Question: Which state is mentioned in the document?
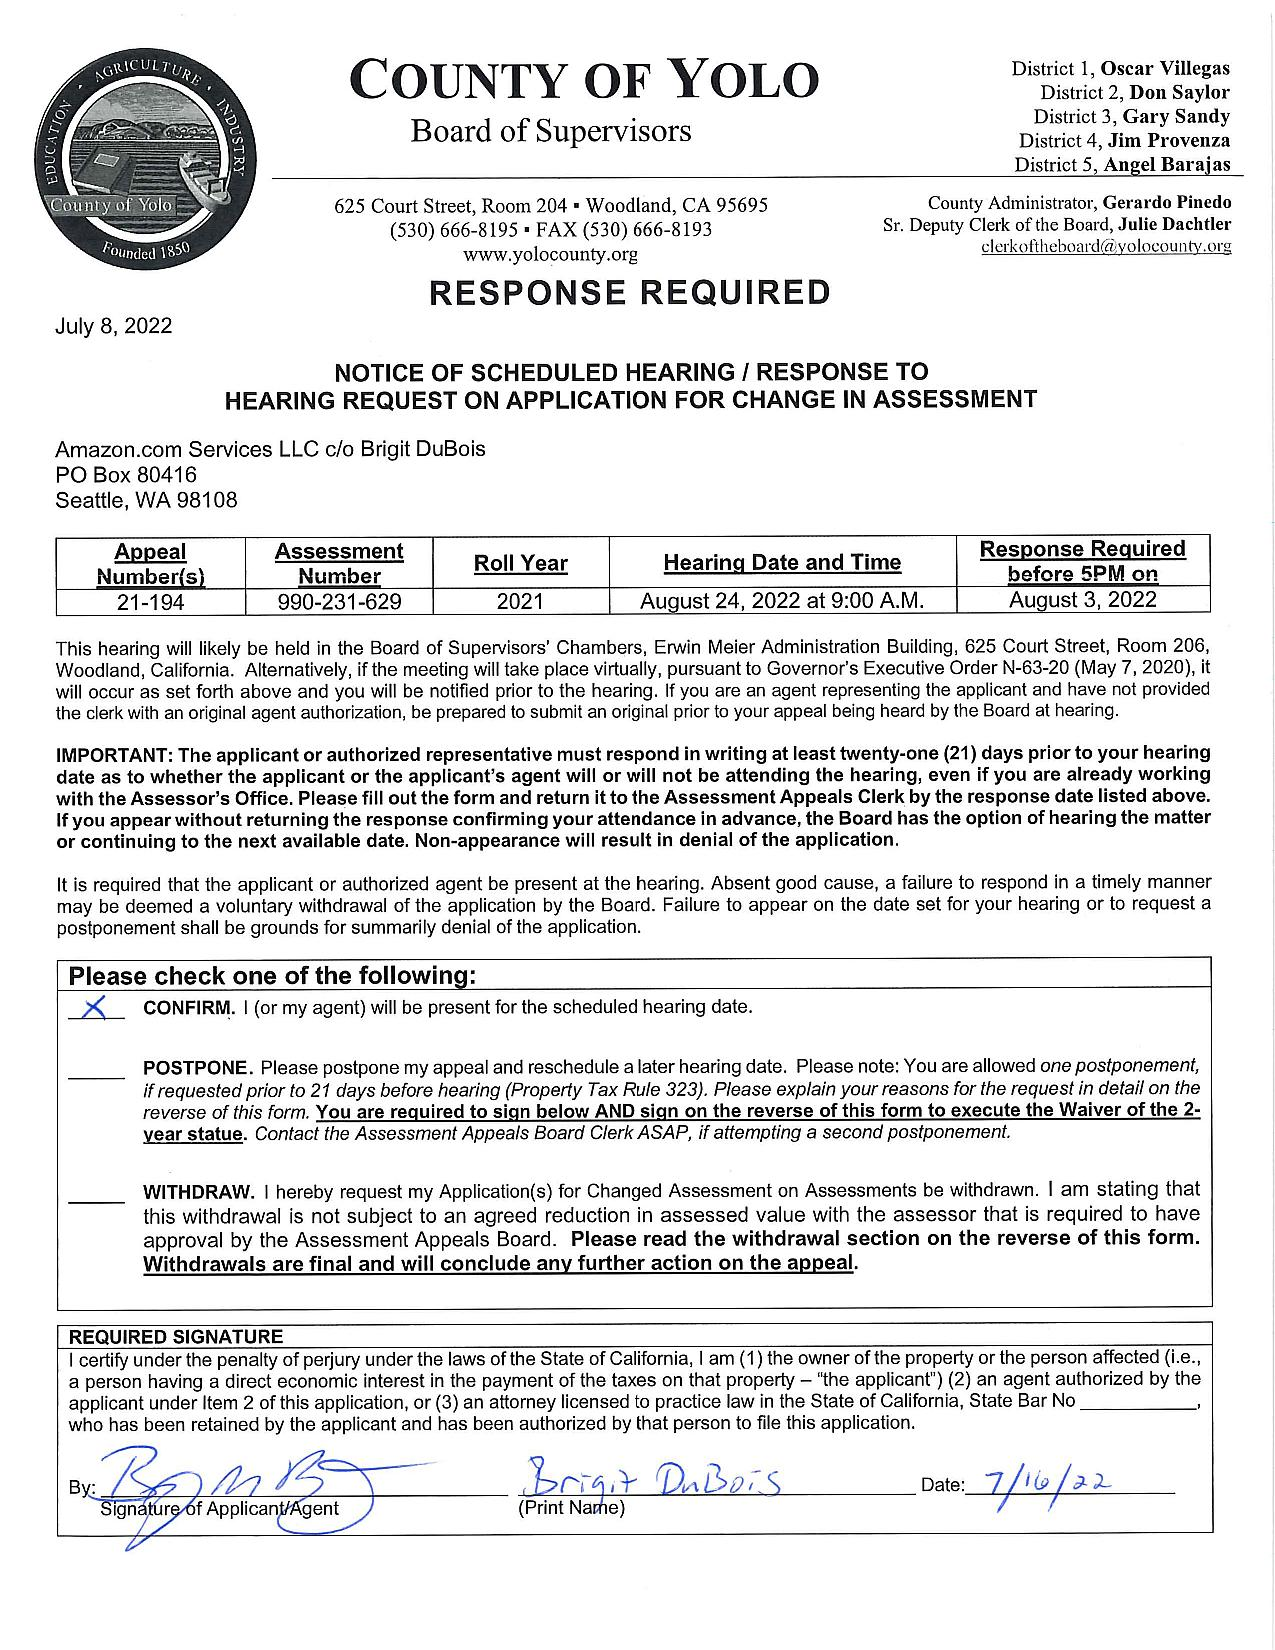
Answer: "CA"